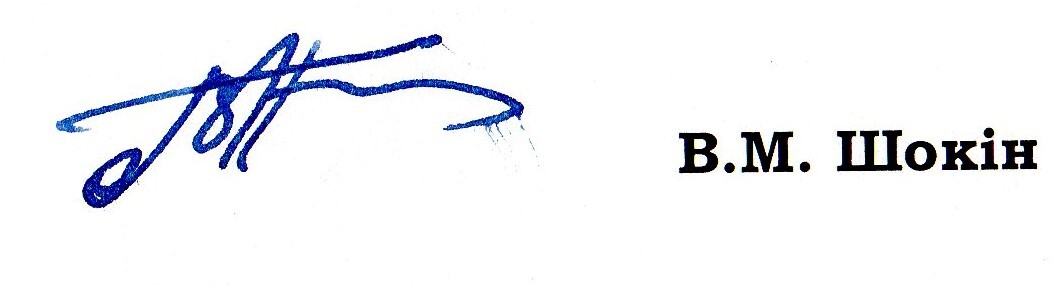
Signature of: viktor shokin